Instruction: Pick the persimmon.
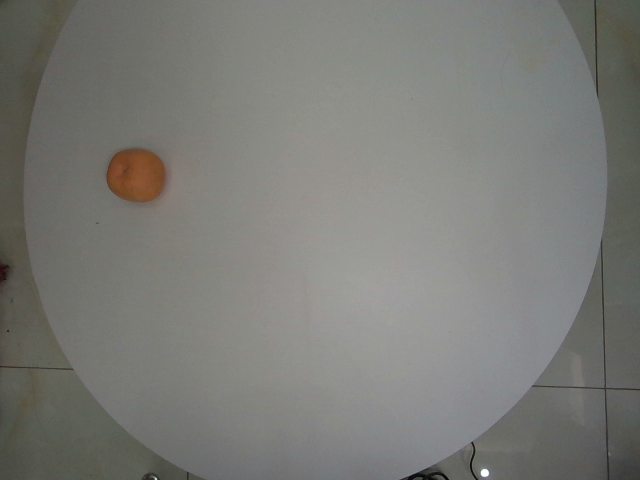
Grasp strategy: vertical